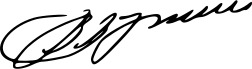
Signature of: vladimir putin